Question: What is the address or location of the property listed in the document?
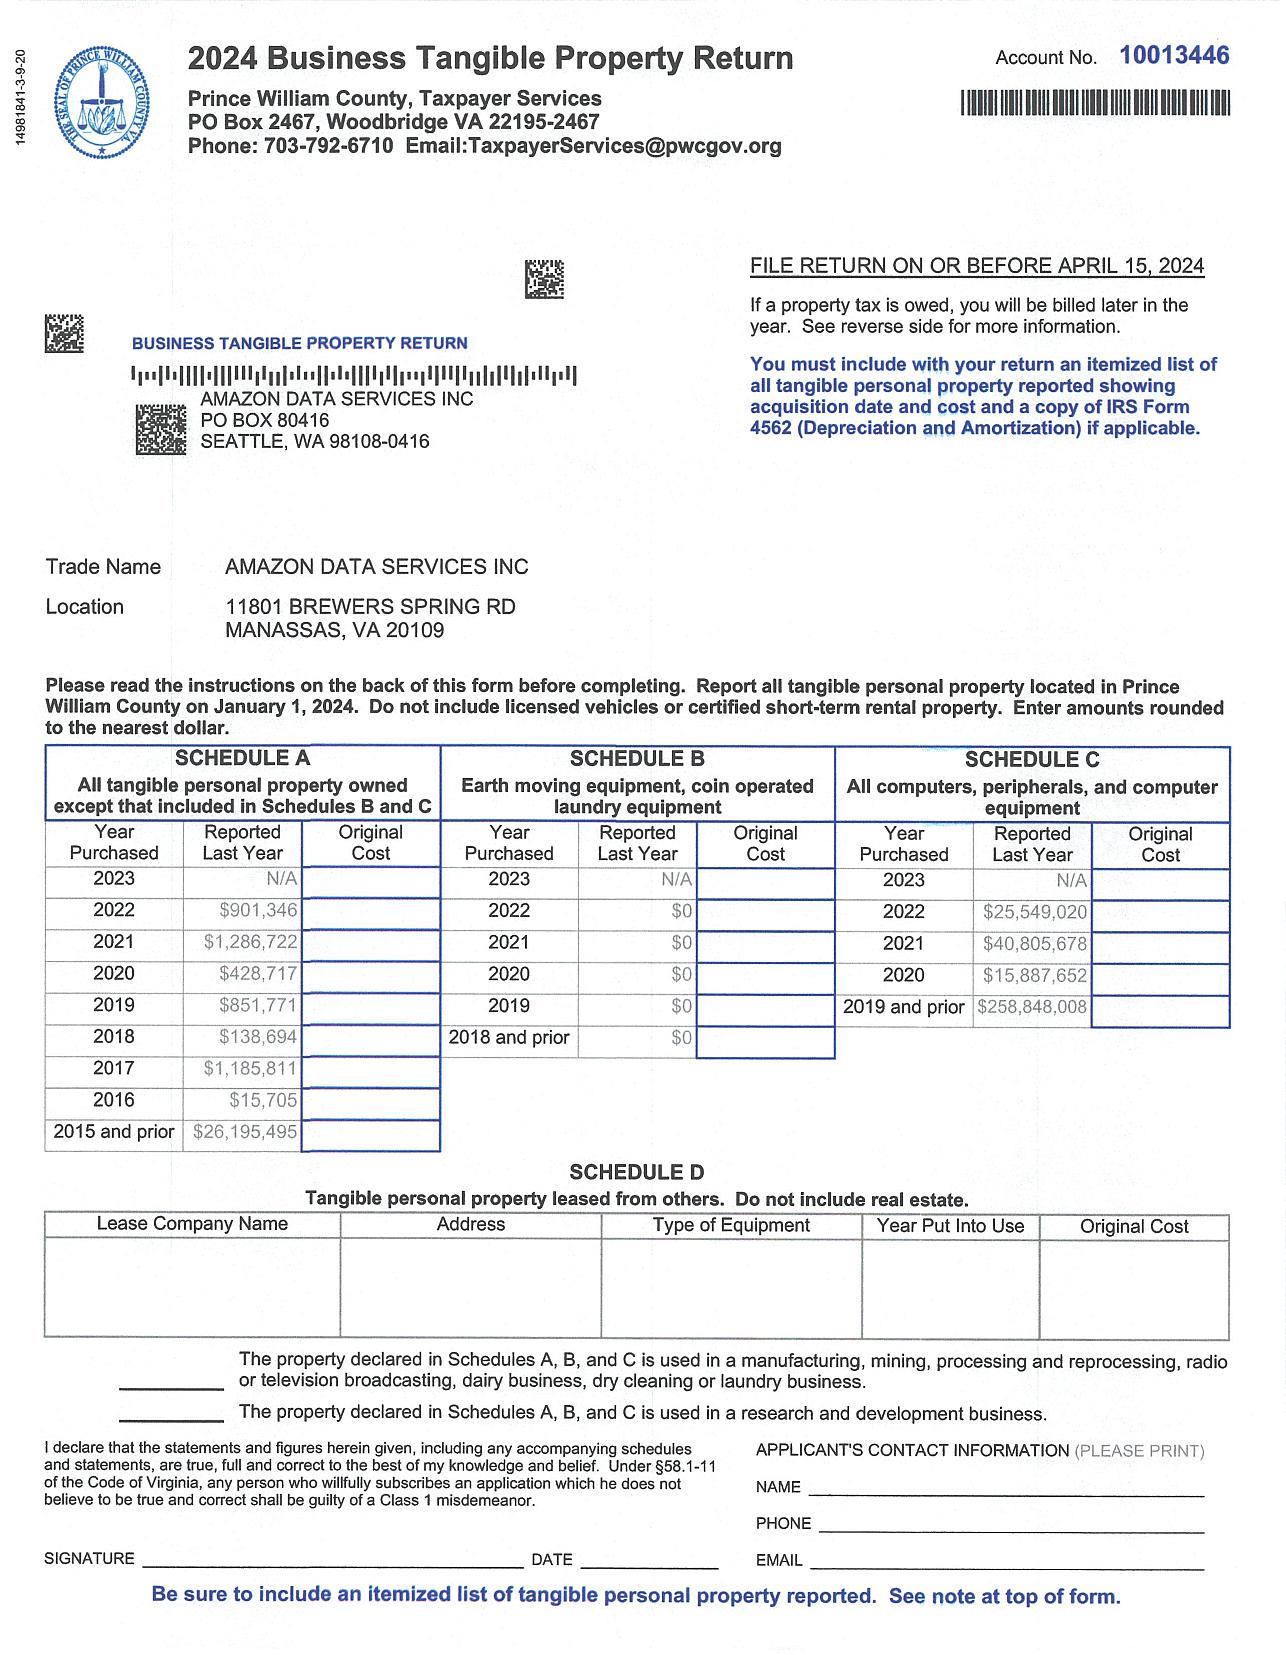
Answer: "11801 BREWERS SPRING RD MANASSAS, VA 20109"